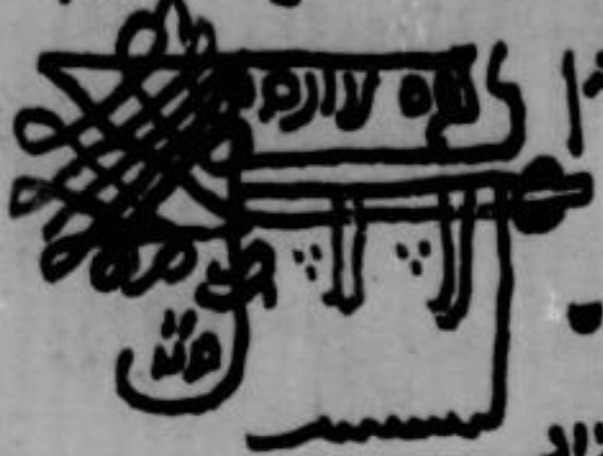
Signature of: abraham monson the second